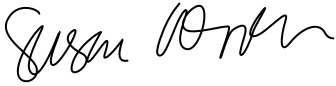
Signature of: susan wojcicki